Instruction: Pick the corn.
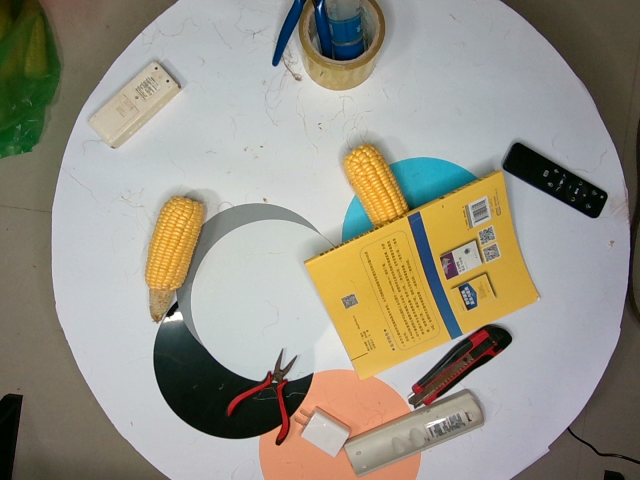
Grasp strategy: vertical